Question: What is the potential diagnosis?
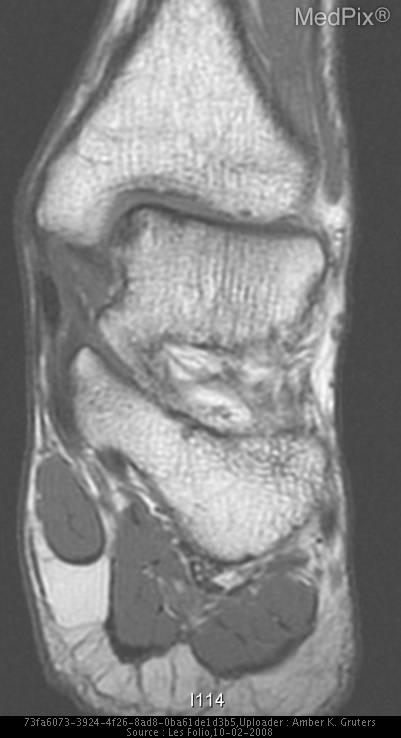
Answer: The possible diagnosis includes Osteochondritis dissecans
Osteochondral fracture
Acute stress fracture.